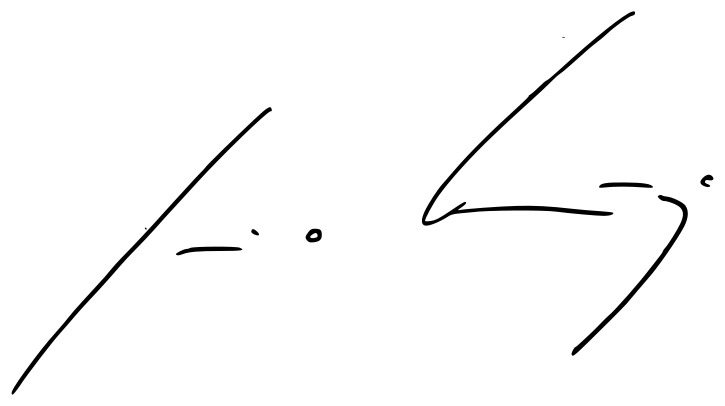
Signature of: gregorio marañón moya